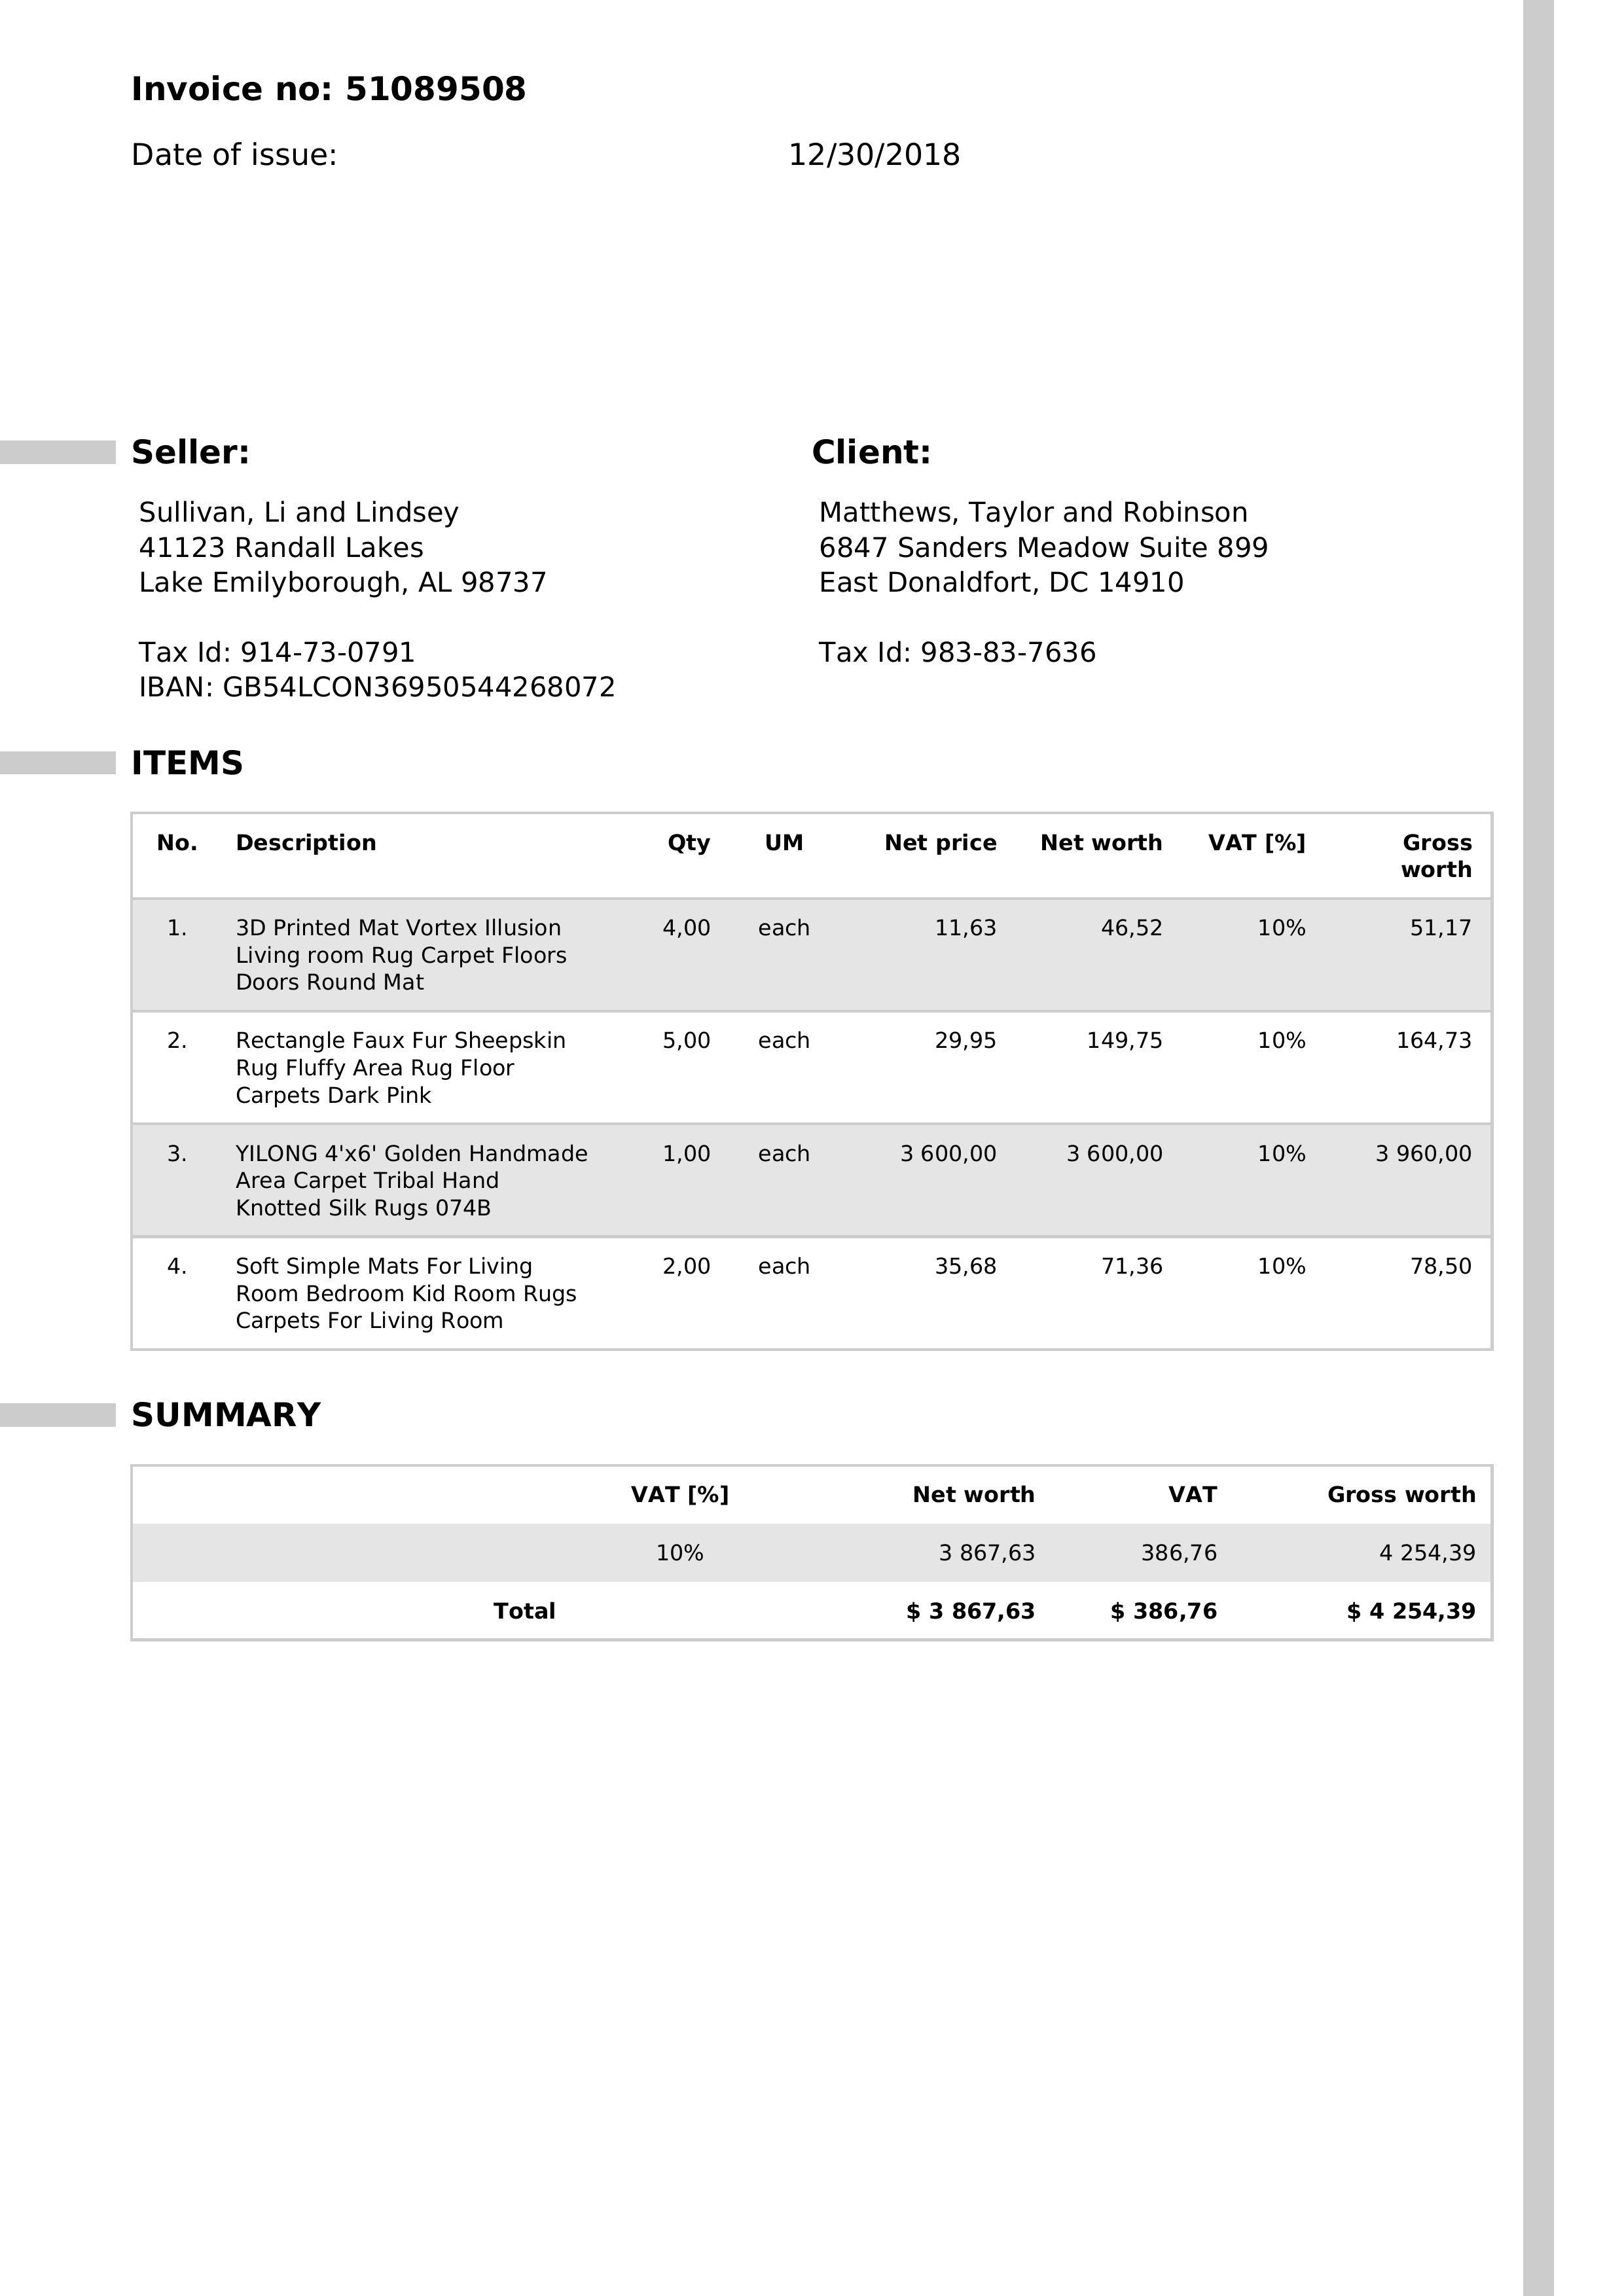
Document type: Invoice